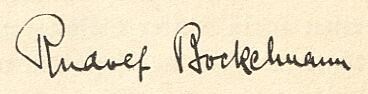
Signature of: rudolf bockelmann